Question: What appears to be the issue?
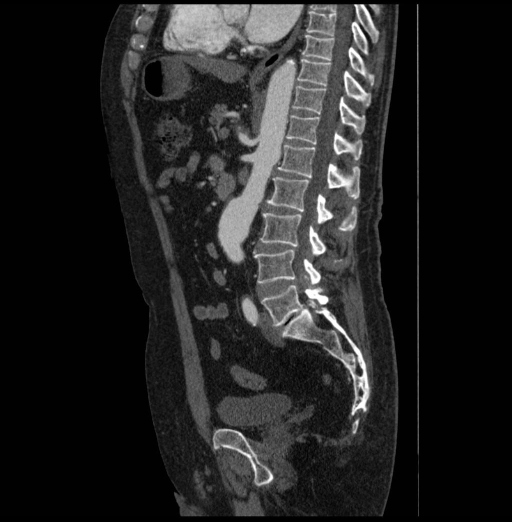
Answer: The findings suggest The axial CT image demonstrates a 2.4-cm fusiform aneurysm of the celiac artery.  The origin of this aneurysm is patent.  Also seen within the celiac aneurysm is an extensive mural thrombosis in the distal half of the aneurysm.  The splenic and
gastroduodenal arteries are patent.

There also is a fusiform infrarenal aortic aneurysm identified measuring 4 cm.  There is also an intimal flap along the abdominal aortic vasculature.  The aorta returns to normal diameter of 2 cm just prior to the bifurcation of the common iliac arteries.

In addition there is also a distal left common iliac artery dilation with a diameter of 1.5 cm.. This is a sagittal CT w/ contrast of AAA & Celiac Trunk Aneurysm. The patient might have a history of A 75-year-old white man with a history of smoking and mid-abdomen pain..